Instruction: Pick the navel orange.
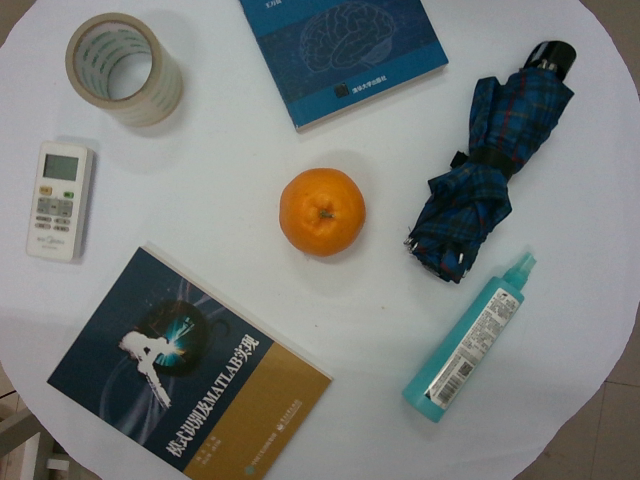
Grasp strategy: vertical